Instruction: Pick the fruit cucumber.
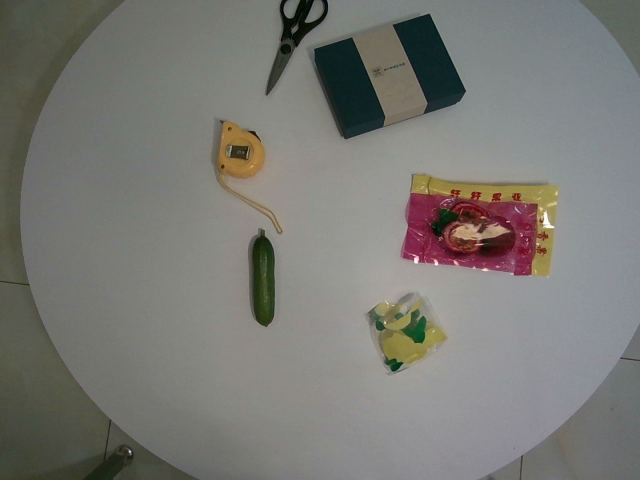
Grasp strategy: vertical